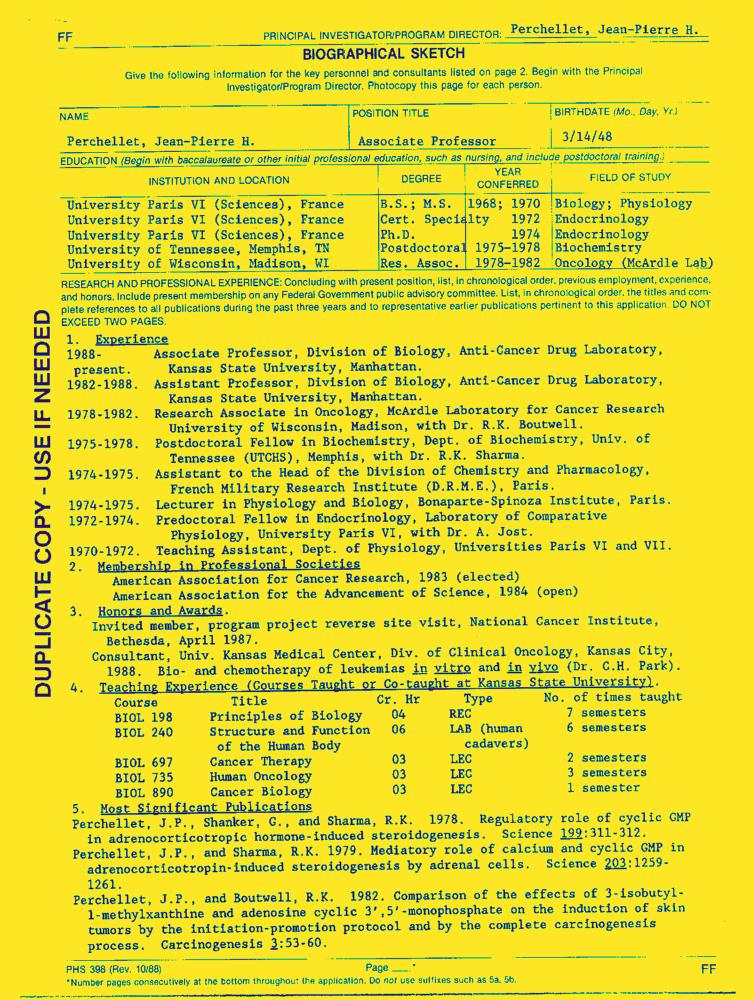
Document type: Resume-Doc